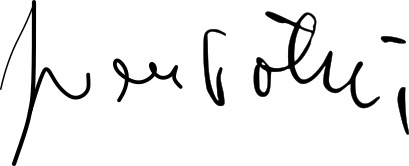
Signature of: ivan potrč